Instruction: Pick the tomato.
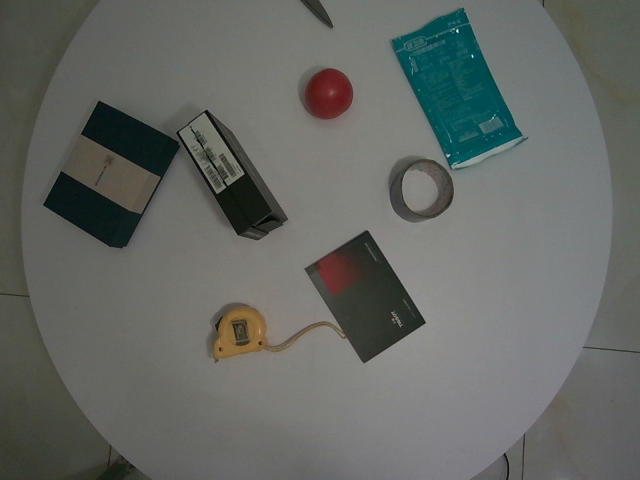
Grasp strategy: vertical